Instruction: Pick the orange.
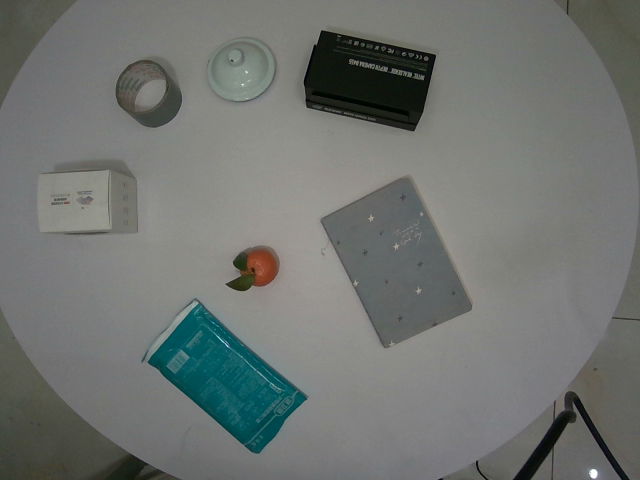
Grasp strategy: vertical